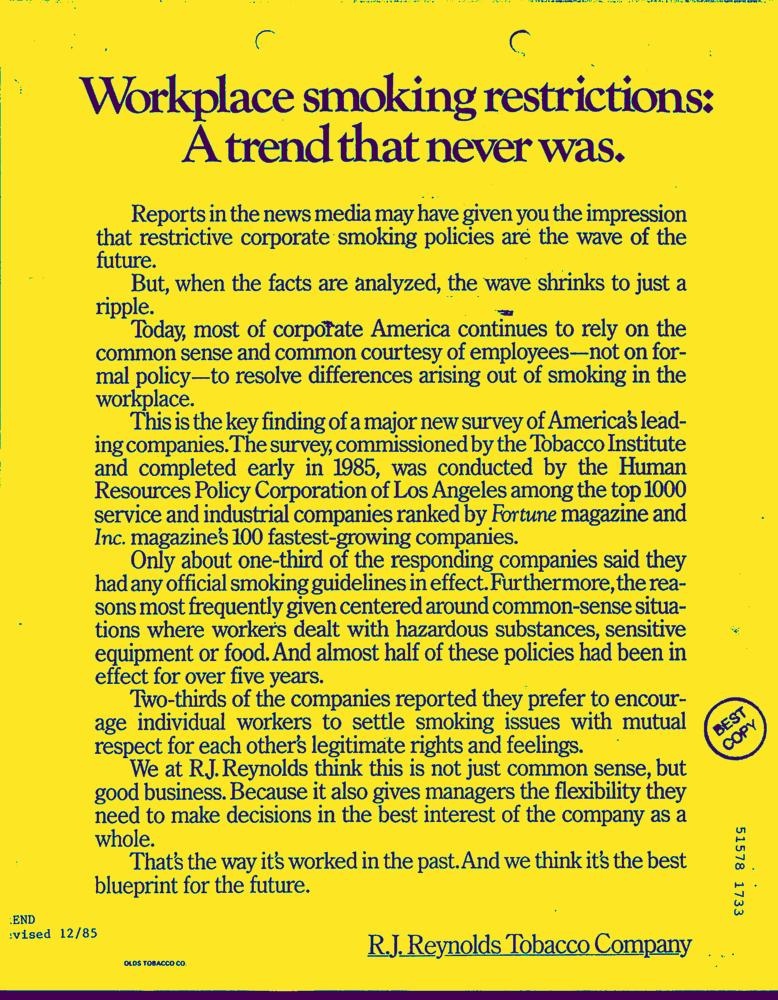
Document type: AD